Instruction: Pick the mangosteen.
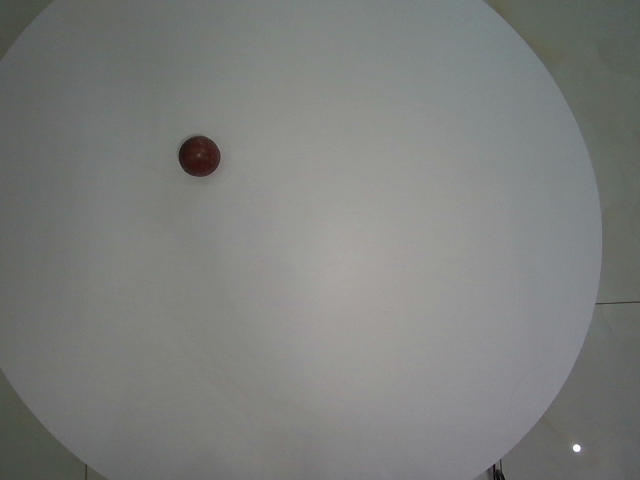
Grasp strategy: vertical